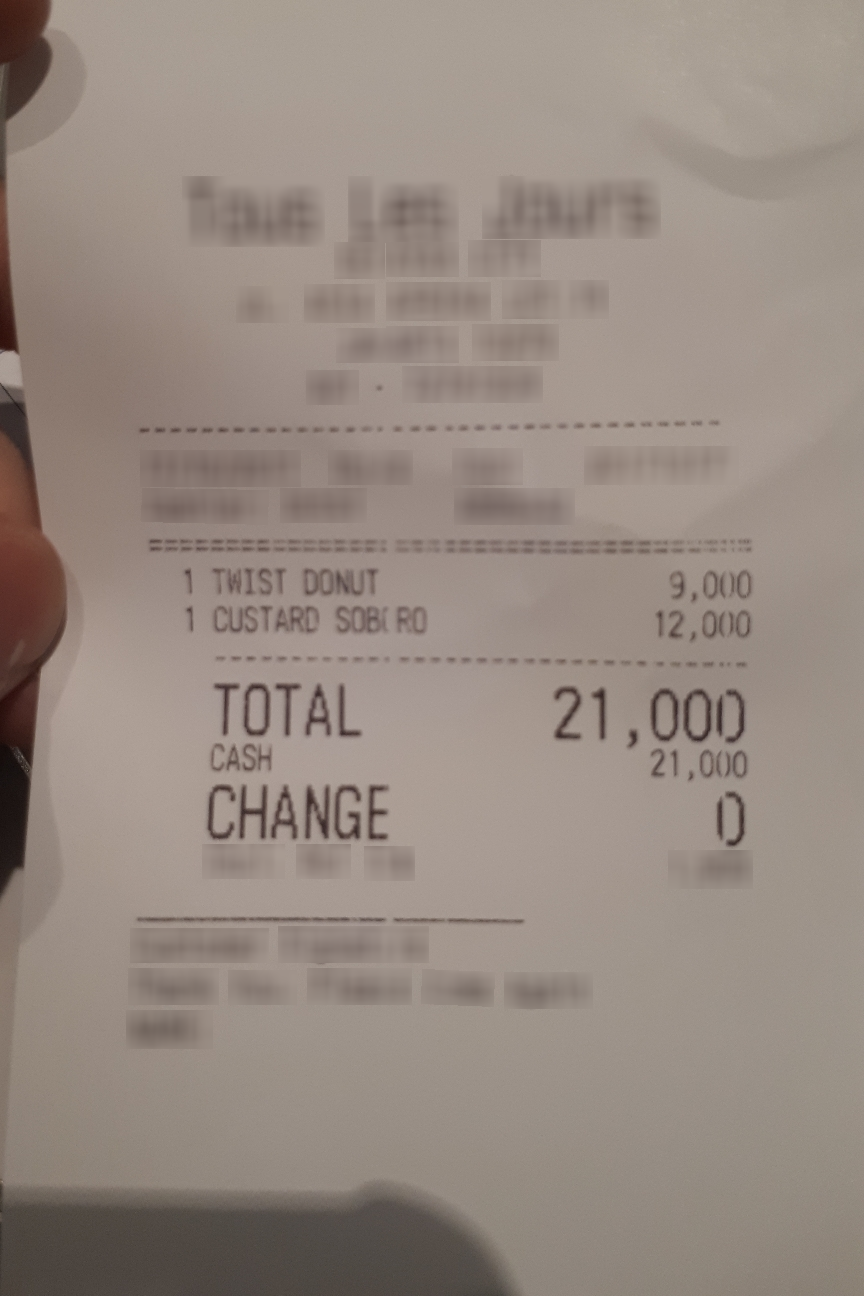
Number of items: 2
Total: 21,000
OCR text regions:
text: 1
text: TWIST
text: DONUT
text: 9,000
text: 1
text: CUSTARD
text: SOB RO
text: 12,000
text: TOTAL
text: 21,000
text: CASH
text: 21,000
text: CHANGE
text: 0